Patient: Female, age 50
A 50-year-old female, known case of multinodular goiter, presented with chest discomfort, hemoptysis, and dyspnea to emergency. Electrocardiogram showed left bundle branch block. Hemoglobin was 8.8 g/dl. Chest X-ray showed multiple soft tissue opacities in both lung fields. Two-dimensional transthoracic echocardiography with color Doppler showed a mass of approximately 5.6 cm x 2.2 cm, attached to the right atrium [Figure 1] with mild pericardial effusion and global hypokinesia of left ventricle. The findings on echocardiography were of the opinion for primary cardiac myxoma. High-resolution computed tomography thorax showed multiple discrete soft tissue attenuated nodular lesions in peripheral lung fields with few irregular thick walled cavitatory lesions. The sputum and tuberculosis quantiferon test were negative for acid fast bacilli. Her serum thyroid stimulating hormone was 0.3 mIU/L. Ultrasound (USG) guided fine needle aspiration cytology (FNAC) from solid component of thyroid swelling was suggestive of colloid goiter.
The patient was subjected to FDG PET-CT whole body study for work up. PET-CT showed a well-defined heterogeneously enhancing hypodense mass in the right atrium with intense FDG uptake (SUVma x 19.2) along with pericardial infiltration and minimal pericardial effusion [Figure 2]. A non-FDG avid thrombus was seen in right superior pulmonary vein extending up to left atrium [Figure 3]. Multiple FDG avid parenchymal and subpleural nodules were seen in both lungs (SUVma x 3.0-12.5). The mediastinal and right hilar nodes were enlarged with increased FDG uptake (SUVma x 3.3-9.2). Liver showed multiple hypodense lesions in both lobes (SUVma x 4.0-12.2). Hypermetabolic ill-defined hypodense lesions were seen in head, uncinate process and body of pancreas (SUVma x 9.7). A well-defined heterogeneously enhancing lesion was seen in inter-polar region of the right kidney (SUVma x 3.6). Hypermetabolic enlarged peripancreatic (SUVma x 9.5) and aortocaval (SUVma x 10.5) nodes were also seen. A peripherally enhancing hypodense lesion measuring 1.5 cm x 1.4 cm with minimal perilesional edema and no significant FDG uptake was seen in left frontal cortex [Figure 4]. A lobulated mass with solid and cystic areas, calcification, and septations was seen in the right lobe of thyroid with hypermetabolic solid component (SUVma x 14.2) extending up to suprasternal region.
The imaging diagnosis was an aggressive right atrial angiosarcoma with neuroparenchymal, pulmonary, hepatic, pancreatic, renal and nodal metastases as the USG guided FNAC of thyroid swelling was suggestive of colloid goiter. After explaining the nature of the disease and poor prognosis, patient did not give consent for biopsy. Palliative chemotherapy with ifosfamide (7500 mg/m2, every 3 weeks) was instituted. Unfortunately, patient passed away after treatment with three cycles of chemotherapy.
Keywords: atrial angiosarcoma, fluoro-deoxyglucose positron emission tomography suvmax
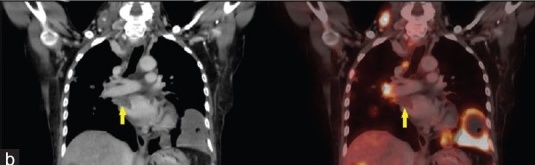
Image caption: 18F-fluoro-deoxyglucose (FDG) contrast enhanced positron emission tomography-computed tomography (PET-CT) images. coronal CT and corresponding fused PET-CT sectional images showing non-FDG avid thrombus in right superior pulmonary vein extending upto the left atrium (arrow).